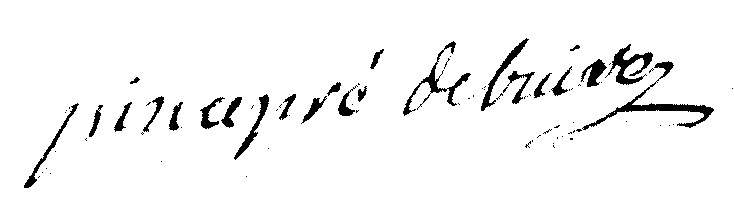
Signature of: marie louis nicolas pincepré de buire